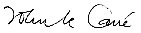
Signature of: john le carré